Question: How is the history relevant to the case?
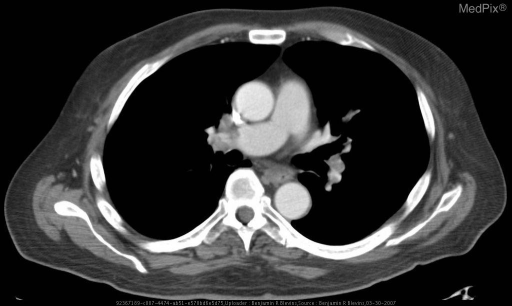
Answer: The patient's history of 61 years-old man with known stage II pancreatic cancer.  Underwent contrast CT of the chest, abdomen and pelvis for pre-operative evaluation. is key in understanding the case.